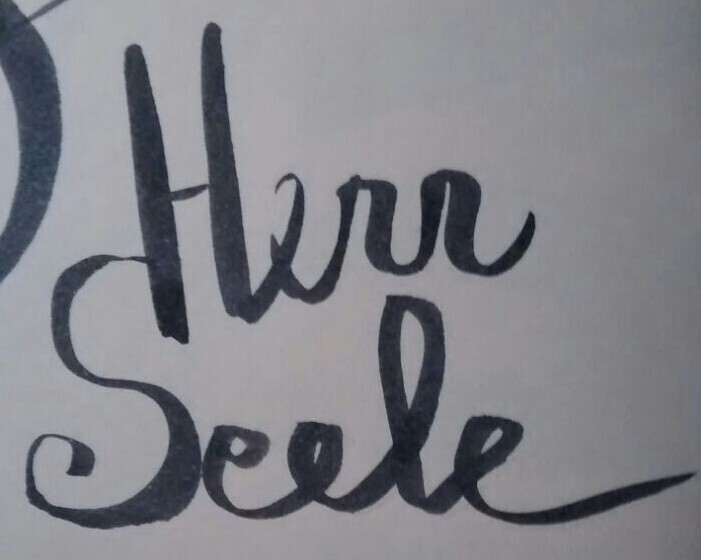
Signature of: herr seele